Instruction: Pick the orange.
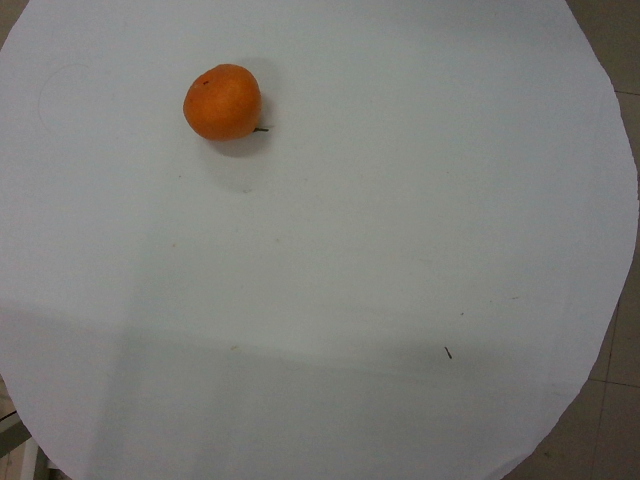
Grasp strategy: vertical